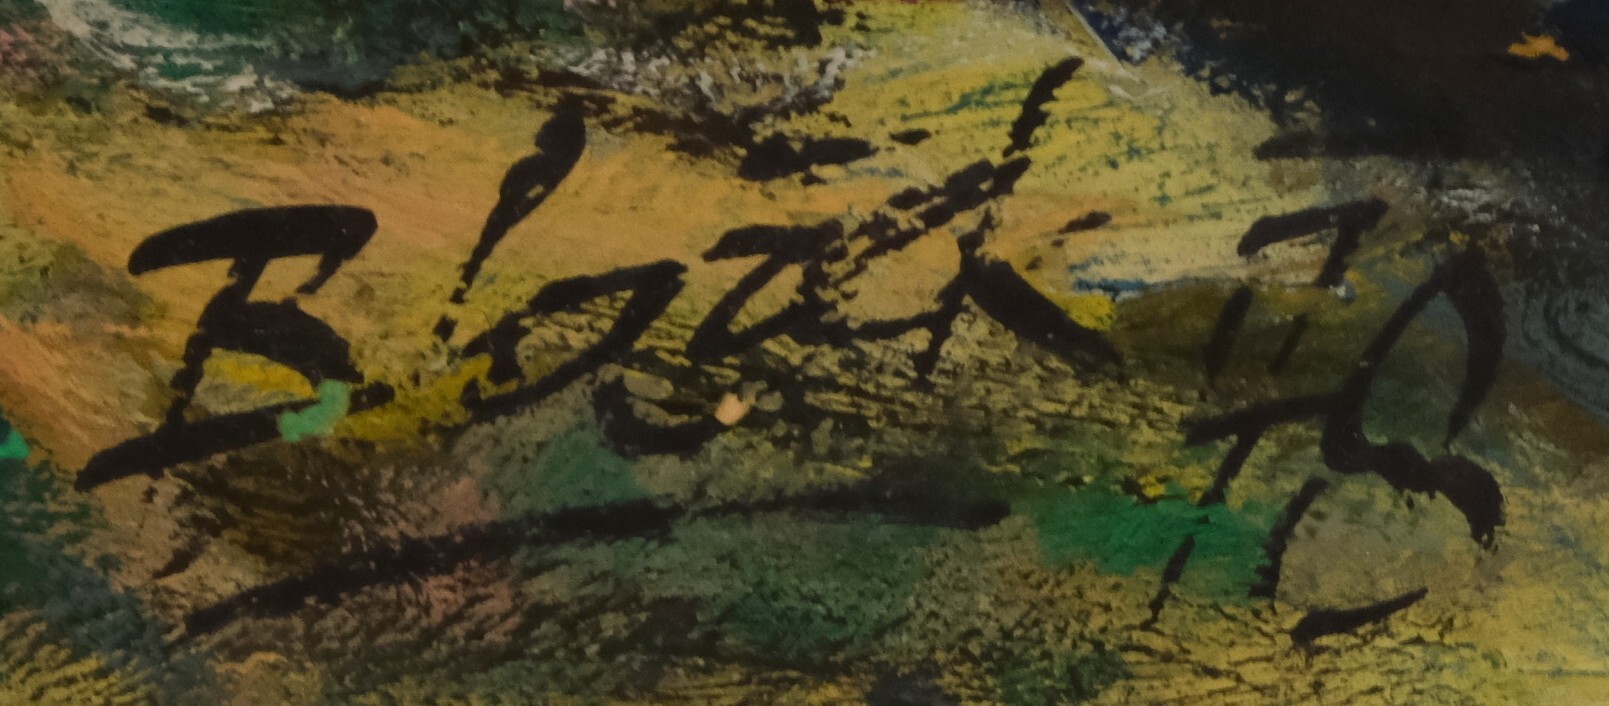
Signature of: zdeněk blažek